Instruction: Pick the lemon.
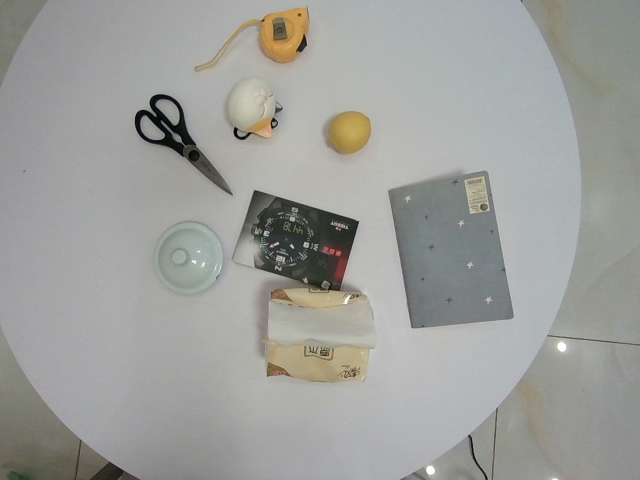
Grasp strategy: vertical